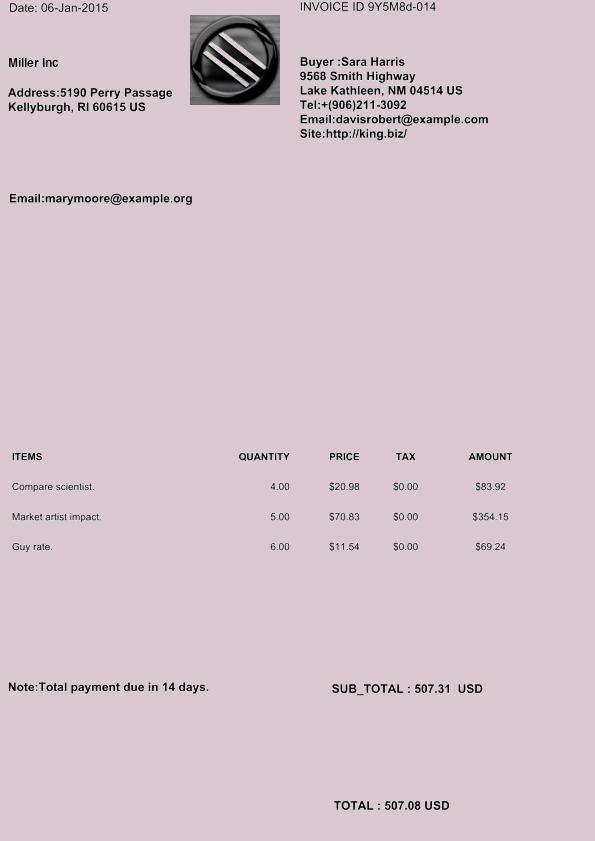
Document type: Invoice